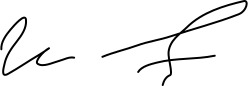
Signature of: tahirou congacou